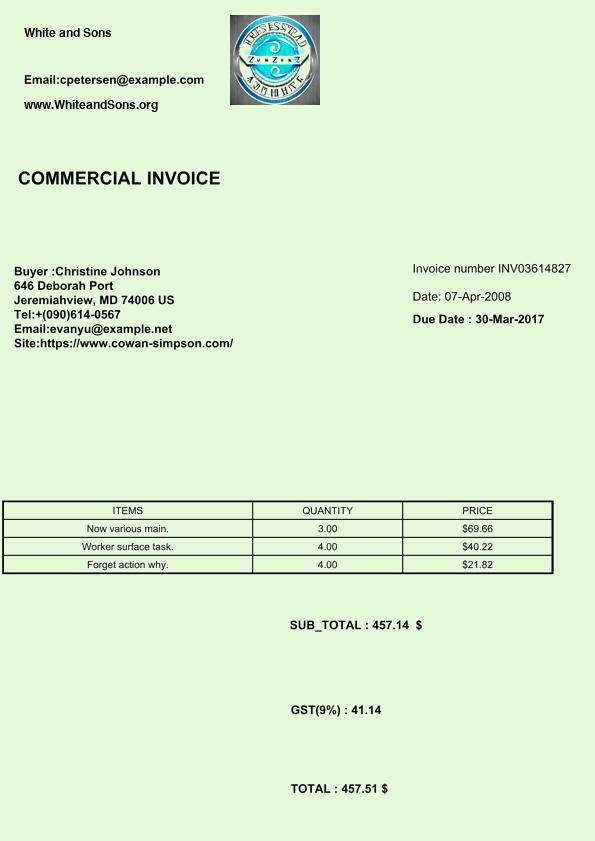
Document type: Invoice